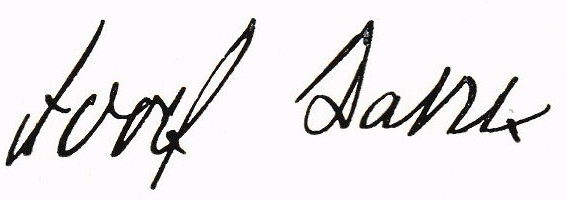
Signature of: adolf dahl